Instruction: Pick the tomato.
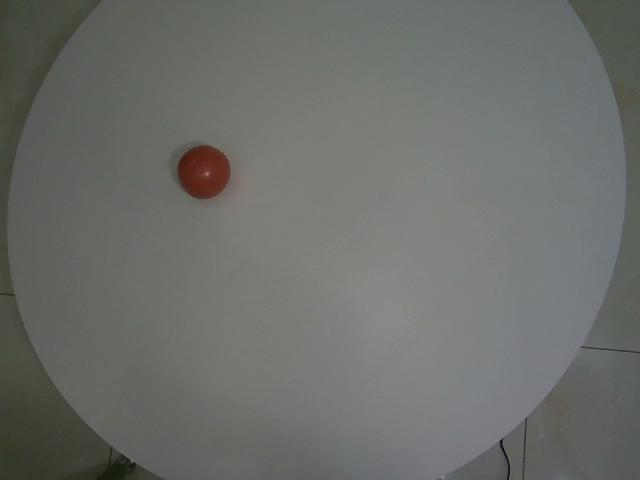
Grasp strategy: vertical